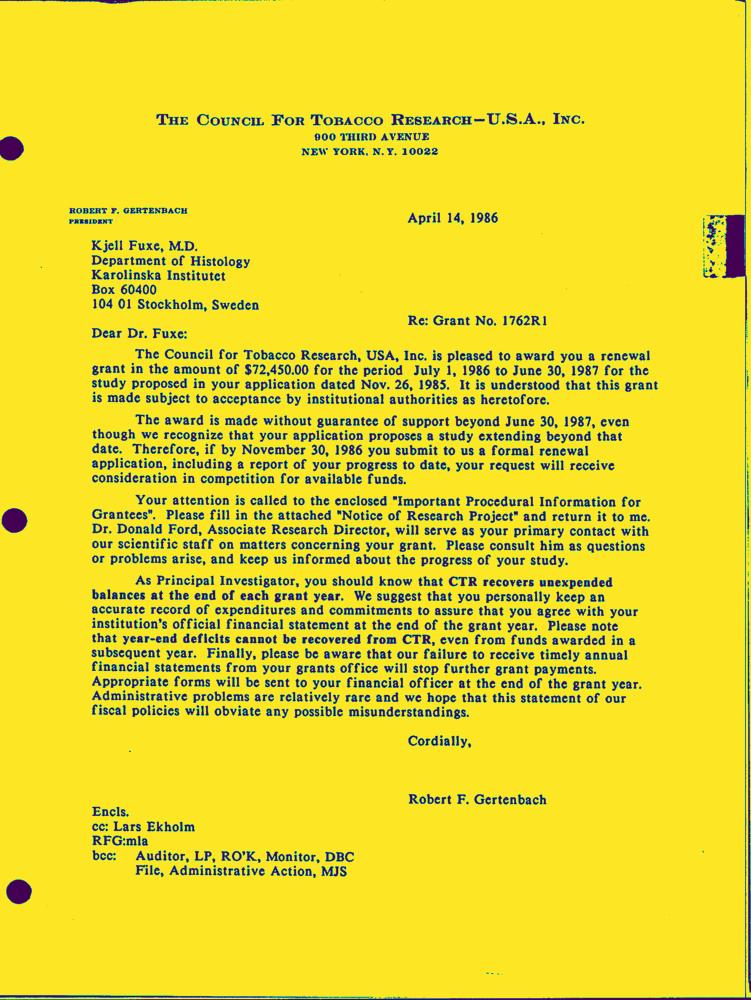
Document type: Letter-Doc